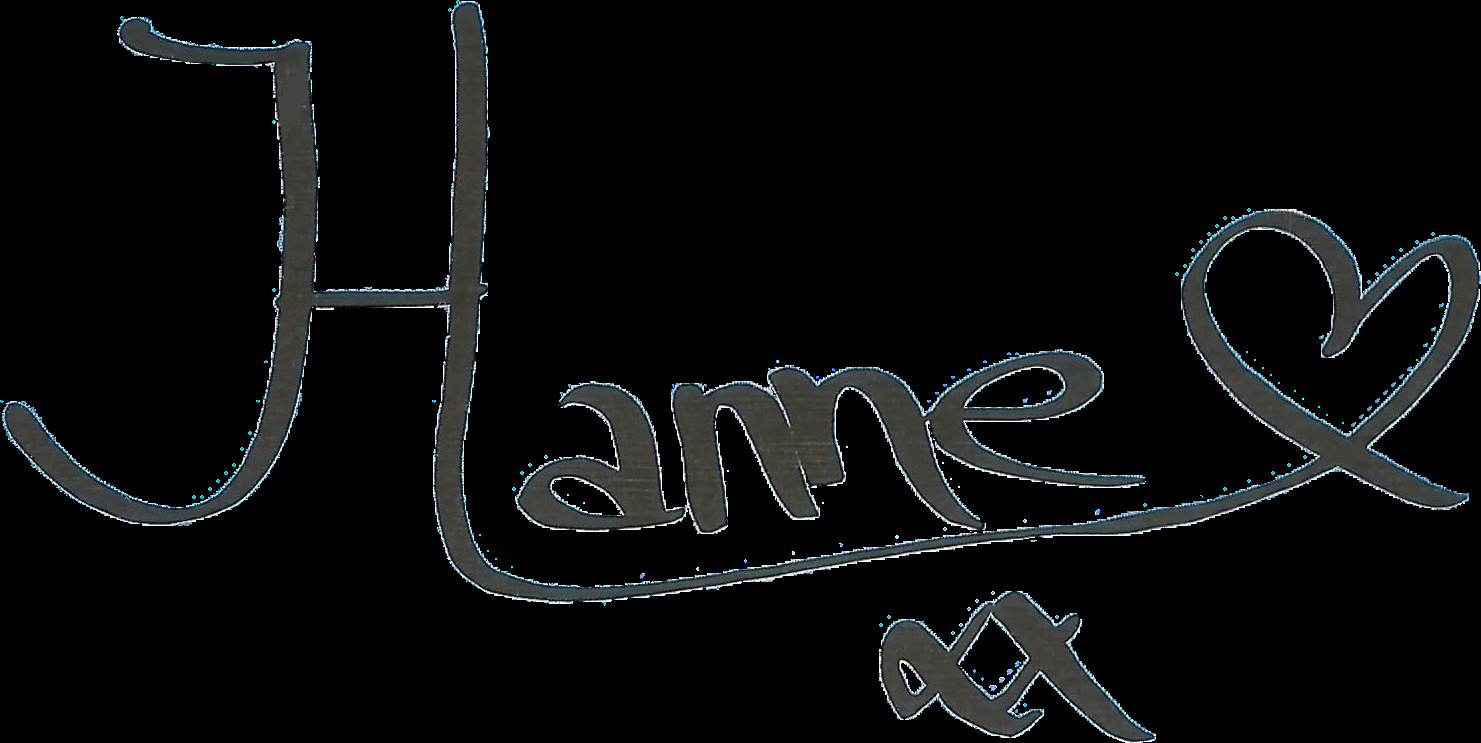
Signature of: hanne verbruggen